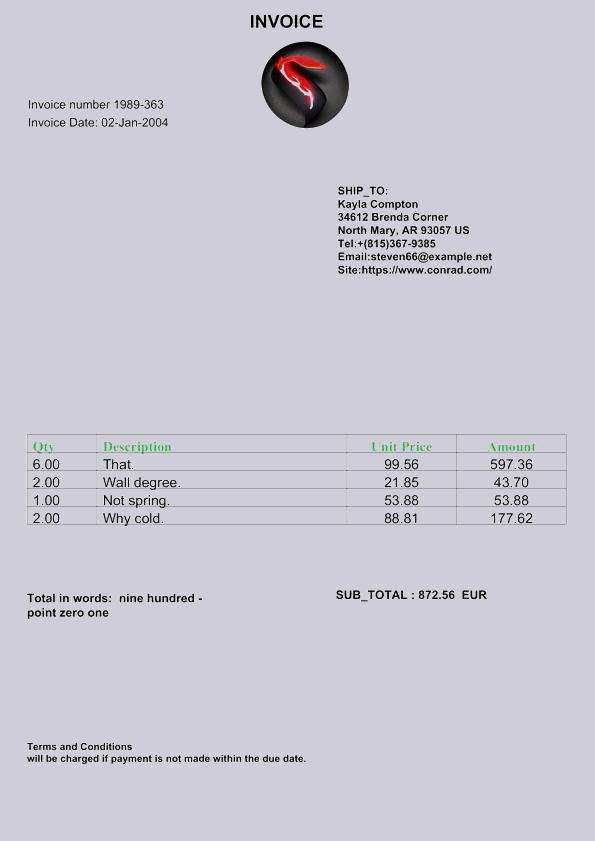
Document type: Invoice